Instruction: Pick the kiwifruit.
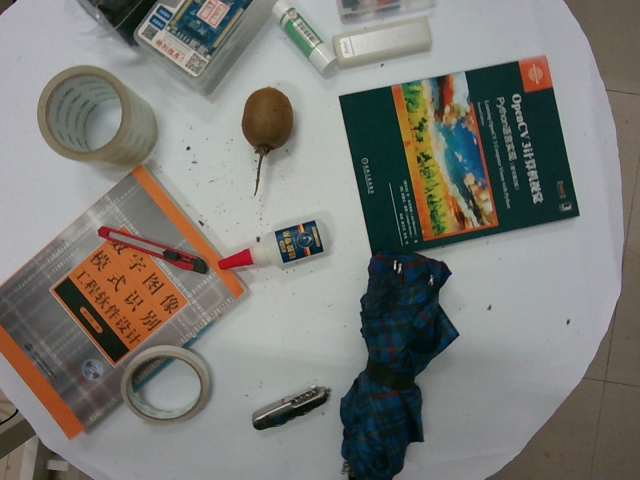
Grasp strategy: vertical